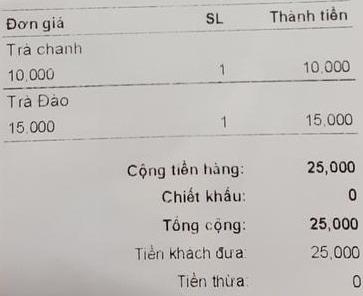
<table>
<tr>
<th>Đơn giá</th>
<th>SL</th>
<th>Thành tiền</th>
</tr>
<tr>
<td>Trà chanh<br>10,000</td>
<td>1</td>
<td>10,000</td>
</tr>
<tr>
<td>Trà Đào<br>15,000</td>
<td>1</td>
<td>15,000</td>
</tr>
</table>

Cộng tiền hàng: 25,000
Chiết khấu: 0
Tổng cộng: 25,000
Tiền khách đưa: 25,000
Tiền thừa: 0